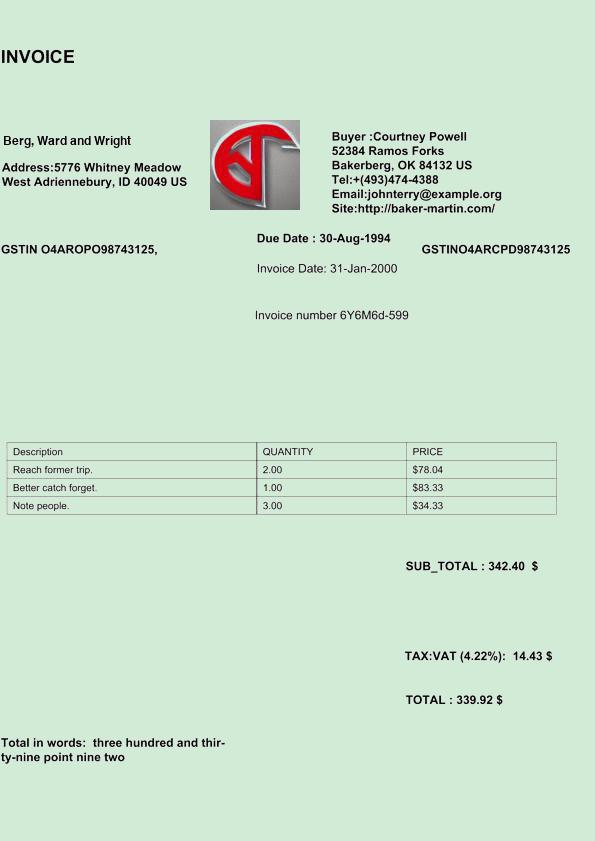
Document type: Invoice